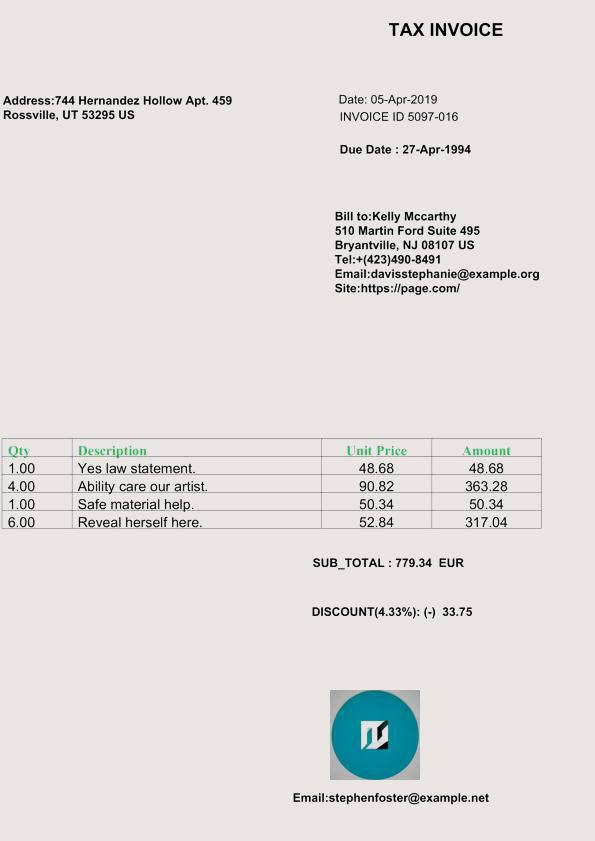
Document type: Invoice